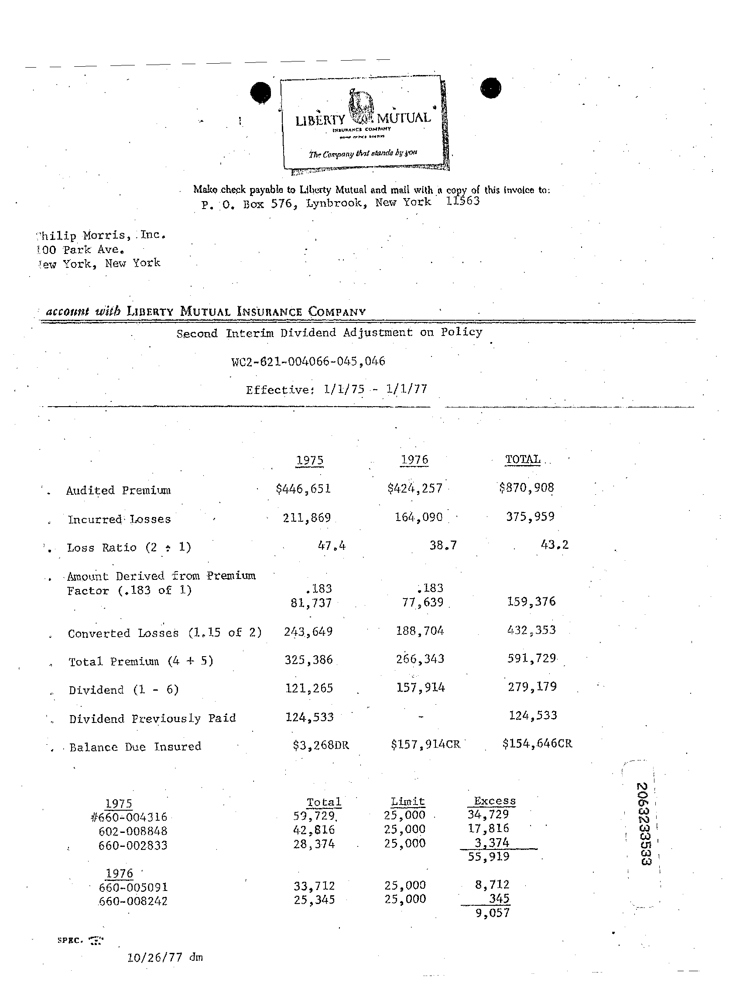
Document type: Invoice